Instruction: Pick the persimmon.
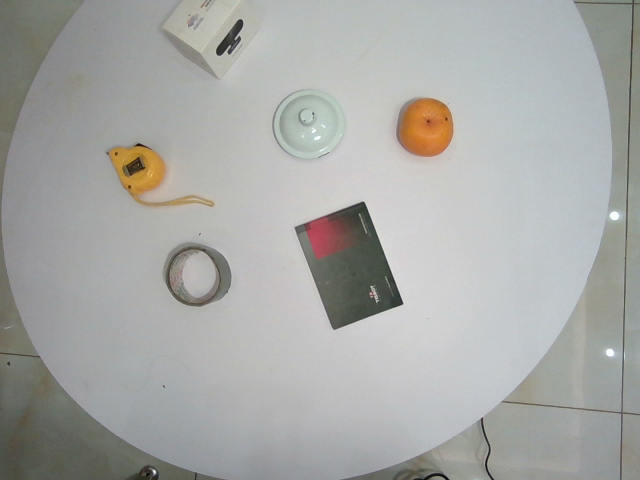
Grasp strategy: vertical